Question: What are the imaging findings?
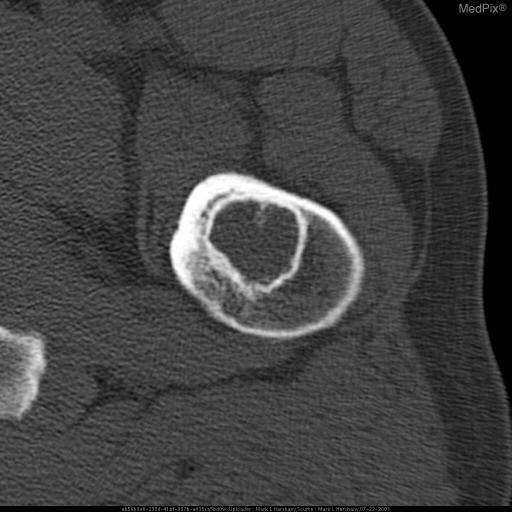
Answer: The imaging shows AP radiographs of the left hip show a geographic lesion with a thin, well-defined sclerotic margin in the intertrochanteric region of the femur. There is globular amorphous mineralized matrix in the middle lower portion of the lesion, with more extensively mineralized globular matrix in the upper aspect.

Axial CT scan through the middle portion of the lesion shows the mineralized matrix. The attenuation of the lesion is greater than that of marrow fat and less than that of skeletal muscle. Axial CT scan through the middle portion of the lesion shows mineralized matrix. The attenuation of the lesion is greater than that of marrow fat and less than that of skeletal muscle. CT shows mild expansile remodeling..